Question: How is the history relevant to the case?
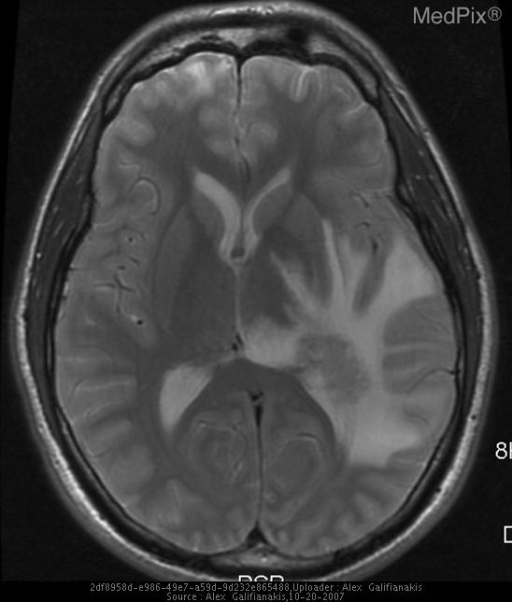
Answer: The patient's history of The patient is a 25 year old man who initially presented s/p snow mobile accident with multiple hemorrhagic contusions.  On initial evaluation, the patient was incidentally noted to have a left temporal Arteriovenous Malformation.  This AVM was subsequently treated with Gamma Knife therapy.  The patient now presents 12 months later with no complaints for routine follow up. is key in understanding the case.